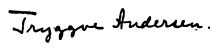
Signature of: tryggve andersen